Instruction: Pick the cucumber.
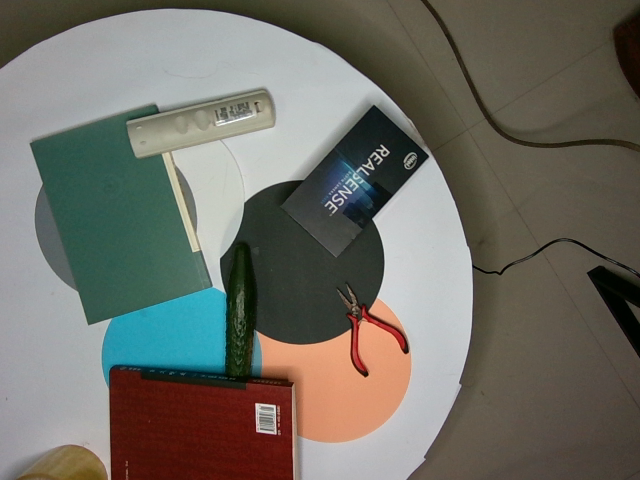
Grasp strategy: vertical